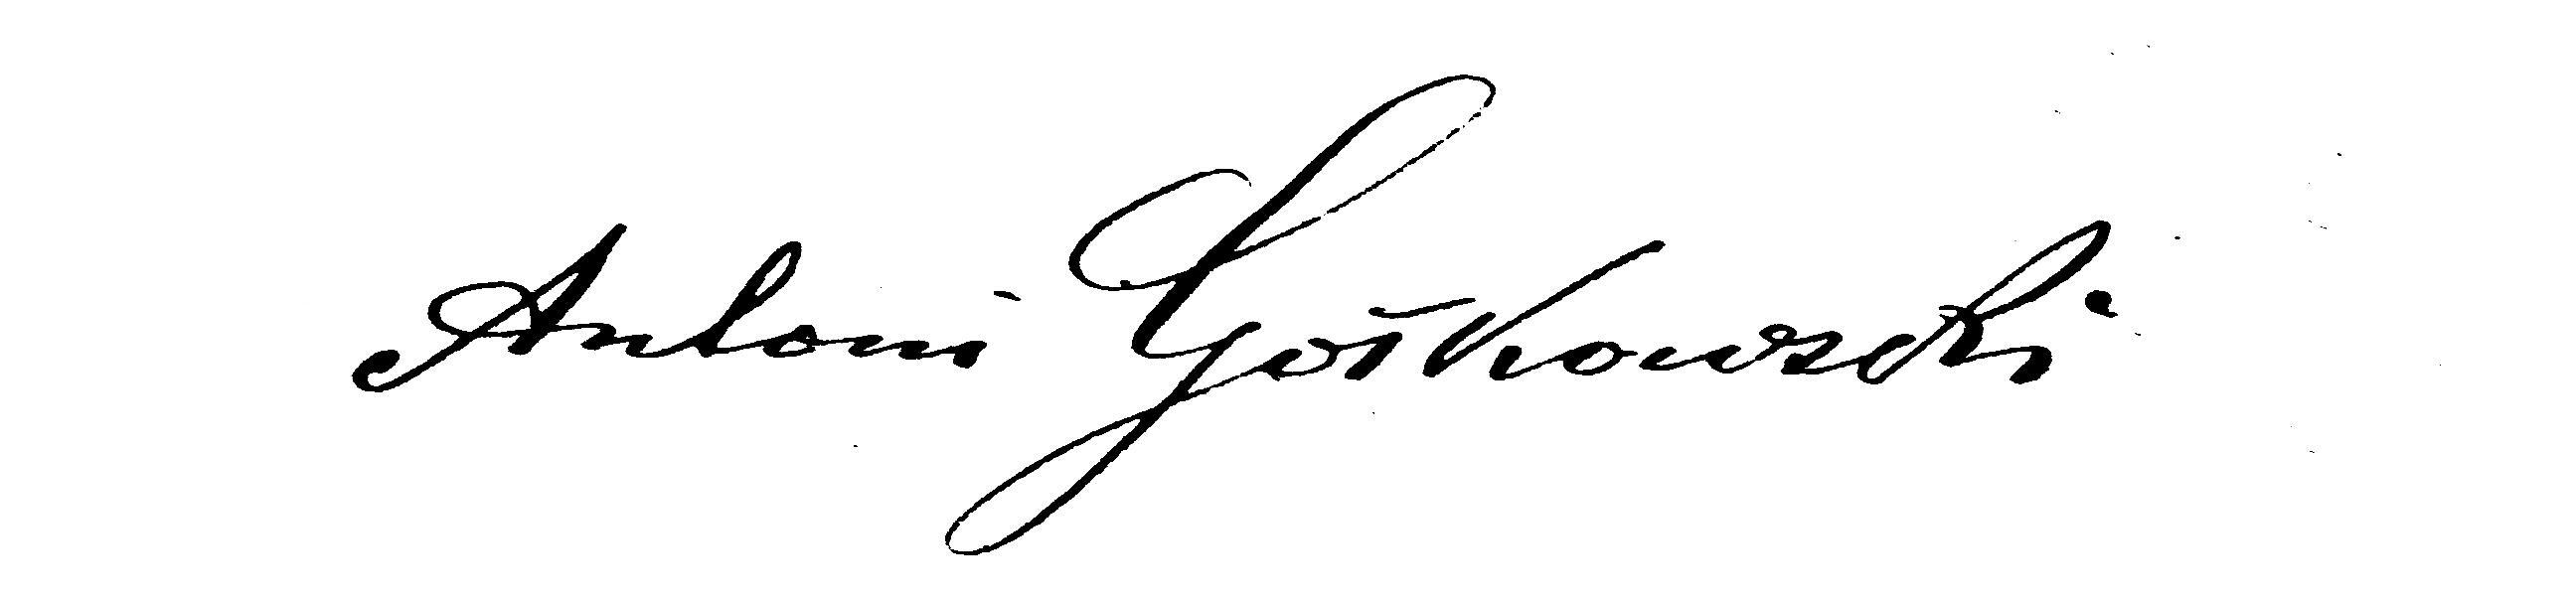
Signature of: antoni gołkowski